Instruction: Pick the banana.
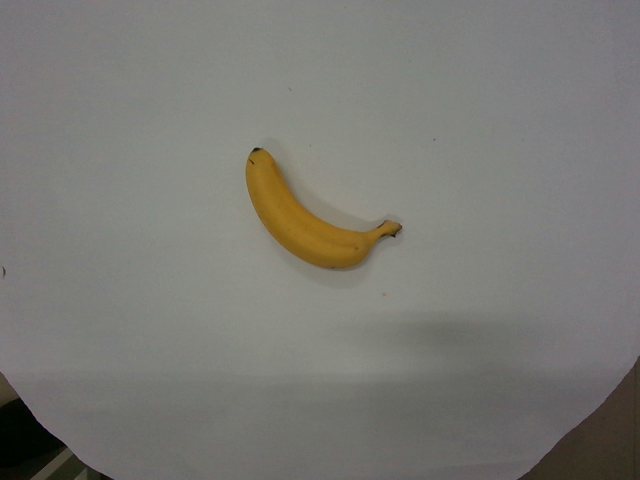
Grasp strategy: vertical